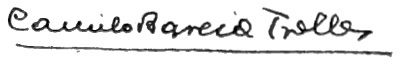
Signature of: camilo barcia trelles